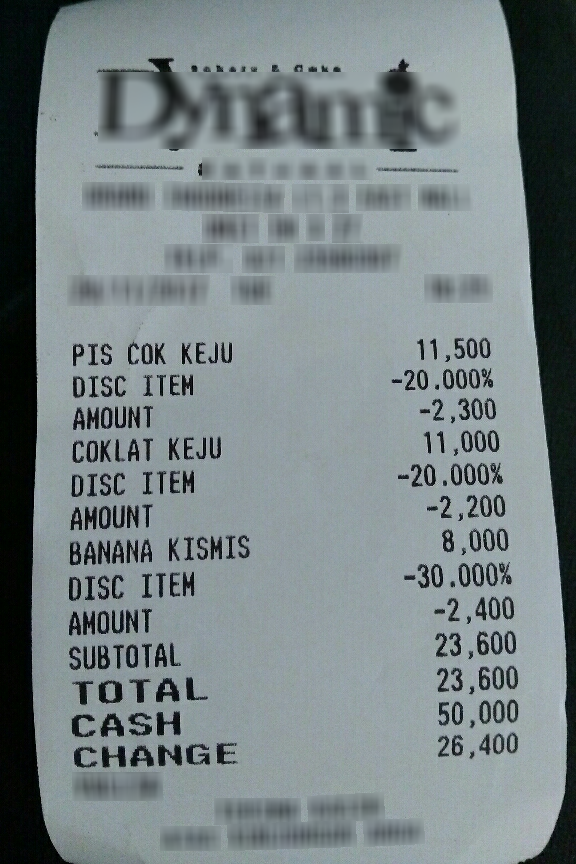
Number of items: 3
Subtotal: 23,600
Total: 23,600
OCR text regions:
text: PIS
text: COK
text: KEJU
text: 11,500
text: DISC
text: ITEM
text: -20.000%
text: AMOUNT
text: -2,300
text: COKLAT
text: KEJU
text: 11,000
text: DISC
text: ITEM
text: -20.000%
text: AMOUNT
text: -2,200
text: BANANA
text: KISMIS
text: 8,000
text: DISC
text: ITEM
text: -30.000%
text: AMOUNT
text: -2,400
text: TOTAL
text: 23,600
text: CASH
text: 50,000
text: CHANGE
text: 26,400
text: SUBTOTAL
text: 23,600